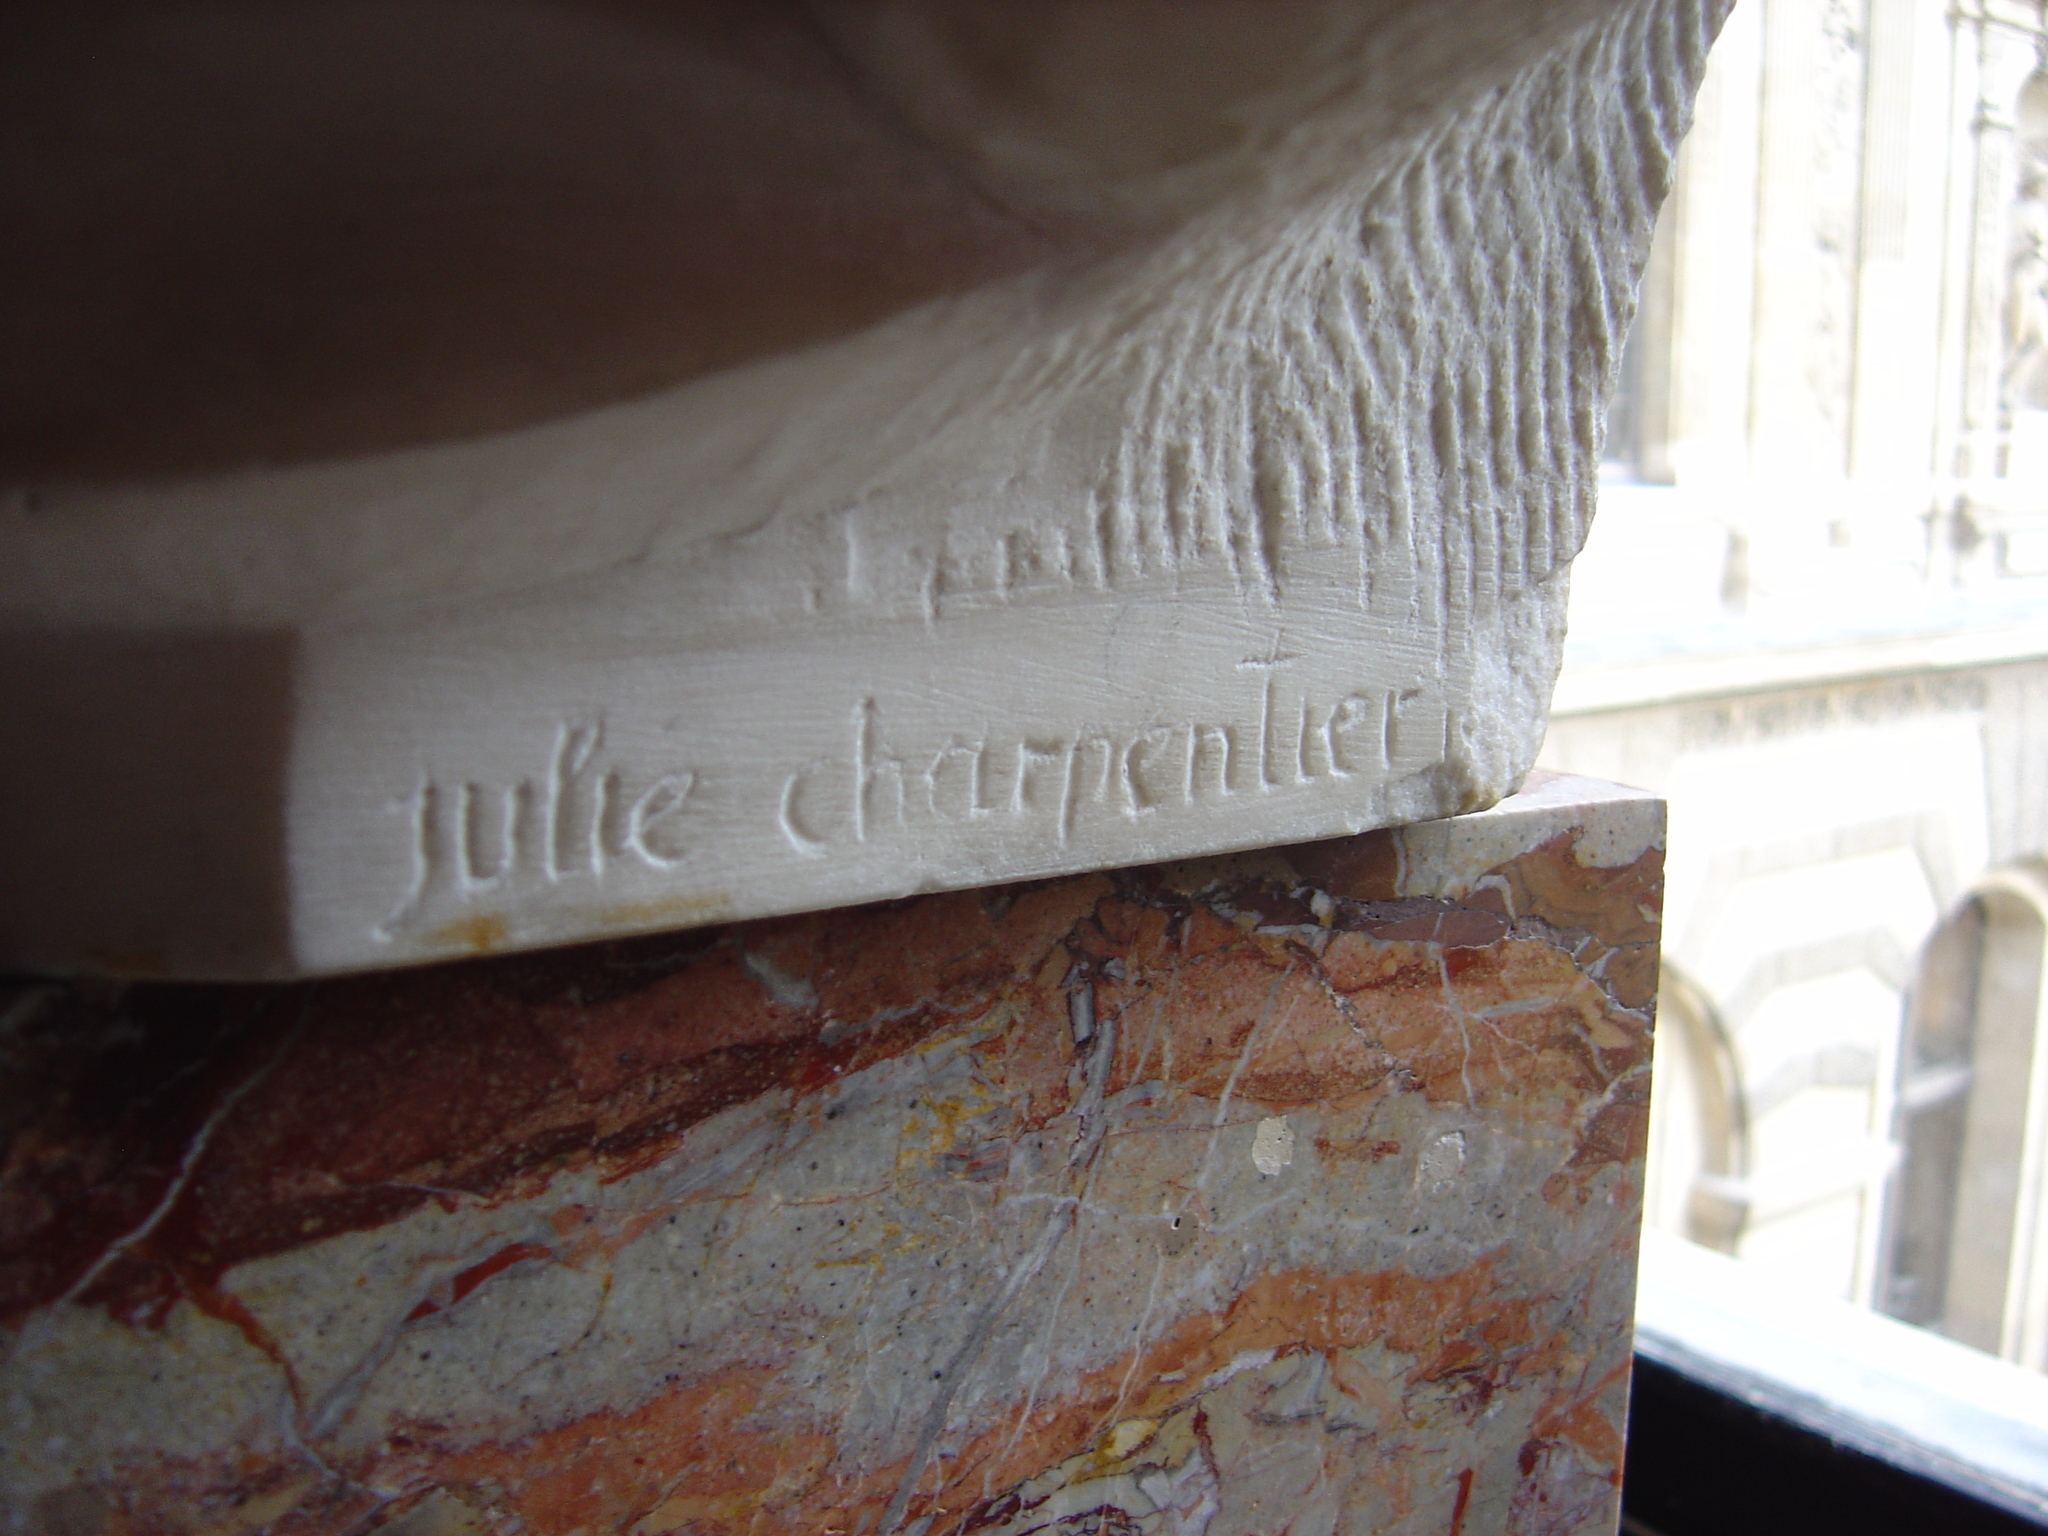
Signature of: julie charpentier